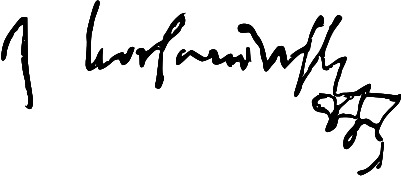
Signature of: jan kochanowski